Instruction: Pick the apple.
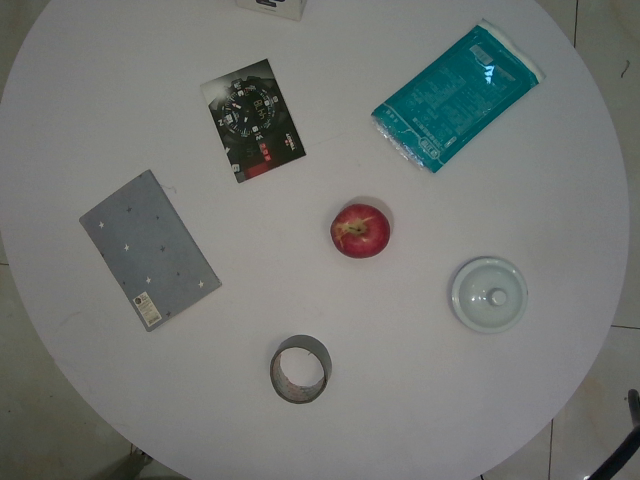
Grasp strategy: vertical